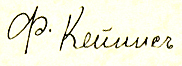
Signature of: pranas keinys